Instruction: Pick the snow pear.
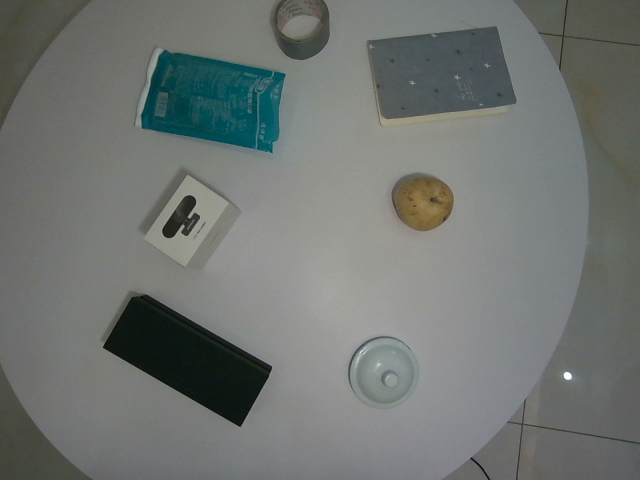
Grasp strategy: vertical